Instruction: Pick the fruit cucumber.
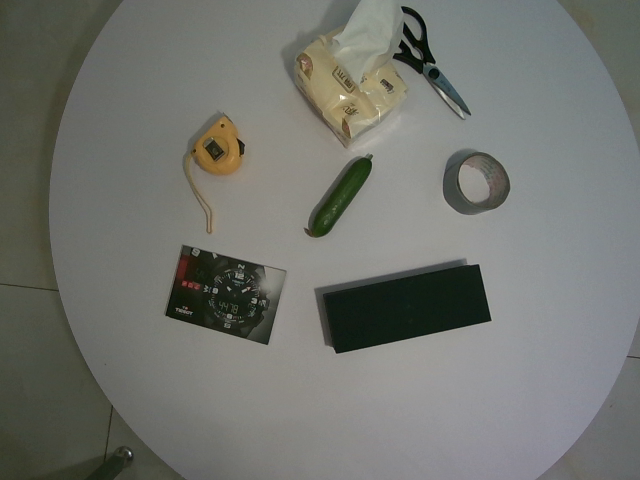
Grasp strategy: vertical